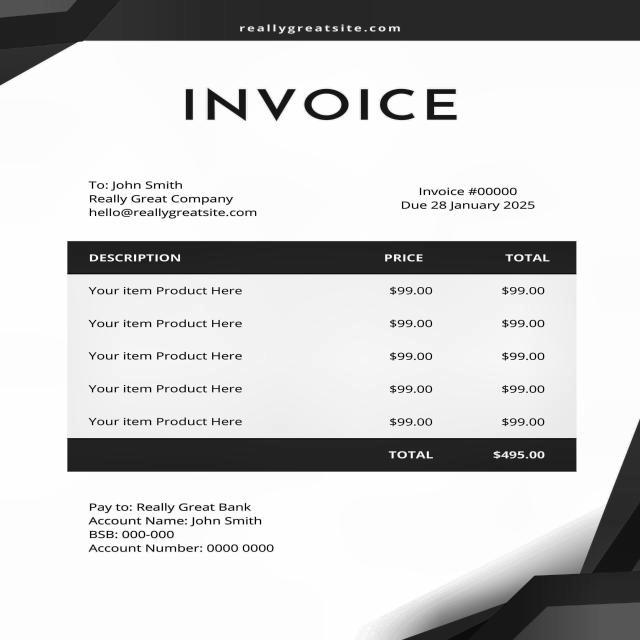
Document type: Invoice